Question: How is the history relevant to the case?
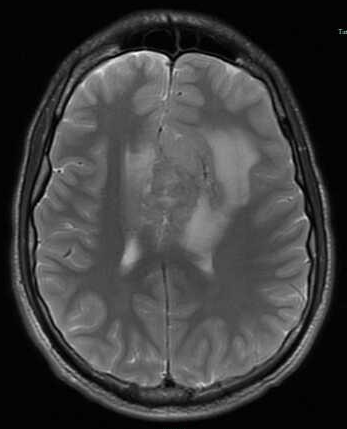
Answer: The patient's history of 21 y.o. man with a new onset seizure and severe headaches. is key in understanding the case.